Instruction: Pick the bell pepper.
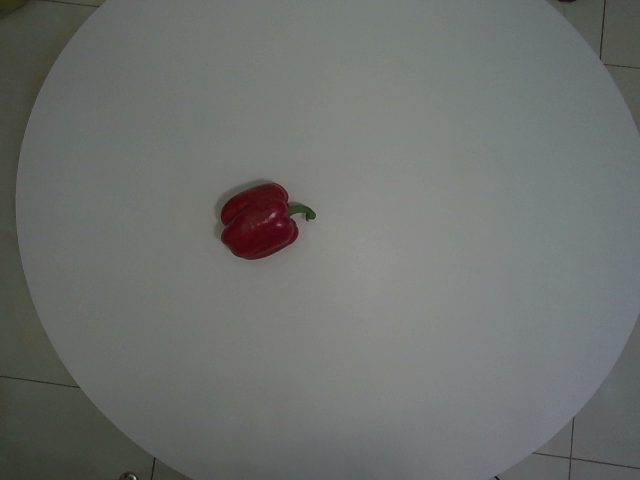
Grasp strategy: vertical